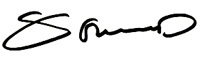
Signature of: georgi minchev